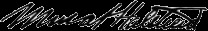
Signature of: murat halstead